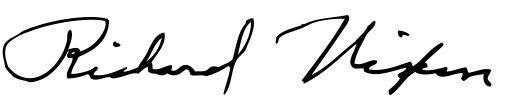
Signature of: richard nixon